Patient: Male, age 32
A 32-year-old Asian male presented with a 1-month history of painless bilateral scrotal swelling. The patient was diagnosed with lung sarcoidosis (stage II) 2 years prior to presentation to our hospital and he took no regular medications. There was no family history of sarcoidosis. His height and weight were 171 cm and 87.4 kg, respectively. The physical examination revealed painless bilateral scrotal swelling and palpable 1- to 1.5-cm testicular masses. Initial blood tests, including complete blood count, electrolytes, renal function, and C-reactive protein levels, were within the normal limits, but slight liver dysfunction due to fatty liver was observed (AST 41 U/L, ALT 71 U/L, and gamma-GTP 72 U/L). Serum levels of testosterone, follicle-stimulating hormone, luteinizing hormone, and prolactin were within the normal range. Serum tumor markers, including AFP, beta-HCG, and LDH, were within the normal limits. The soluble IL-2 receptor level was mildly increased to 686 U/mL (normal range, 145-519 U/L) and the serum ACE level increased to 26 U/mL (normal range, 8.3-21.4 U/L). The rapid plasma reagin test and Treponema pallidum hemagglutination assay were negative. Tuberculosis skin tests and serology findings regarding hepatitis C and B were also negative.
Ultrasonography revealed scattered hypoechoic mass lesions in both testes (Fig. 1). A nodular lesion with an internal cavity in the left upper lobe of the lung, hilar lymph nodes, and para-aortic lymph node swelling was noted on chest and abdominal CT (Fig. 2a,b). MRI demonstrated scattered T2 low-signal areas in both testes. There was an abnormal accumulation in both testes on gallium-67 scintigraphy. We suspected testicular sarcoidosis and testicular biopsy was performed. The lesions were identified by ultrasonography, and we incised the scrotum and the tunica albuginea of the testes. There were hard nodules with clear boundaries and the lesions were easily strippable. As the pathological diagnosis during the biopsy was suspected to be sarcoidosis without malignancy, we collected some nodules and finished the biopsy. Pathologically, noncaseating epithelial cells with multinucleated giant cells, and some normal spermatogonia and spermatocytes were observed in both testes, and we diagnosed the patient with testicular sarcoidosis without any tumor cells (Fig. 3). Semen examination was performed after the biopsy, demonstrating oligospermia (2 x 106/mL).
As the patient wished to have children, we administered corticosteroids. He initially received 40 mg of oral prednisone/day, and the dose was reduced to a maintenance dose of 2.5 mg/day during the 7 months of treatment. On CT examination after treatment, the left lung nodule, hilar lymph node, and para-aortic lymph node had shrunk (Fig. 2c,d), and no abnormal accumulation in either testis was observed on gallium-67 scintigraphy. Mild improvement of the sperm count of 7 x 106/mL was noted by semen examination. We encouraged the patient to receive assisted reproductive treatments, such as intracytoplasmic sperm injection, as a treatment option for oligozoospermia, but he refused.
Keywords: corticosteroid, genitourinary sarcoidosis, oligospermia, scrotal mass, testicular sarcoidosis
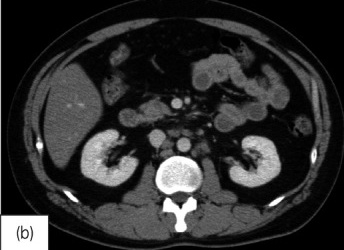
Image caption: CT scans of the chest and abdomen. A significant decrease in the size of the lung nodule , hilar lymph nodes, and.